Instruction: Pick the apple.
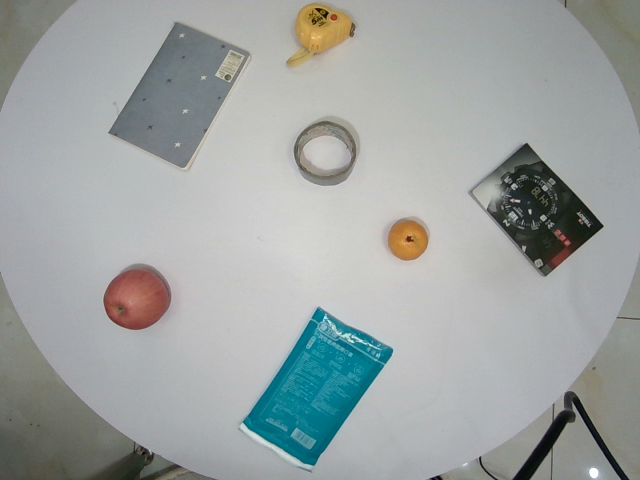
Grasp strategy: vertical